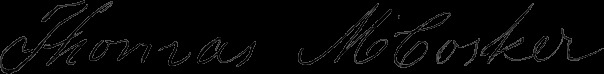
Signature of: thomas mccosker